Question: What is the filing due date as per the document?
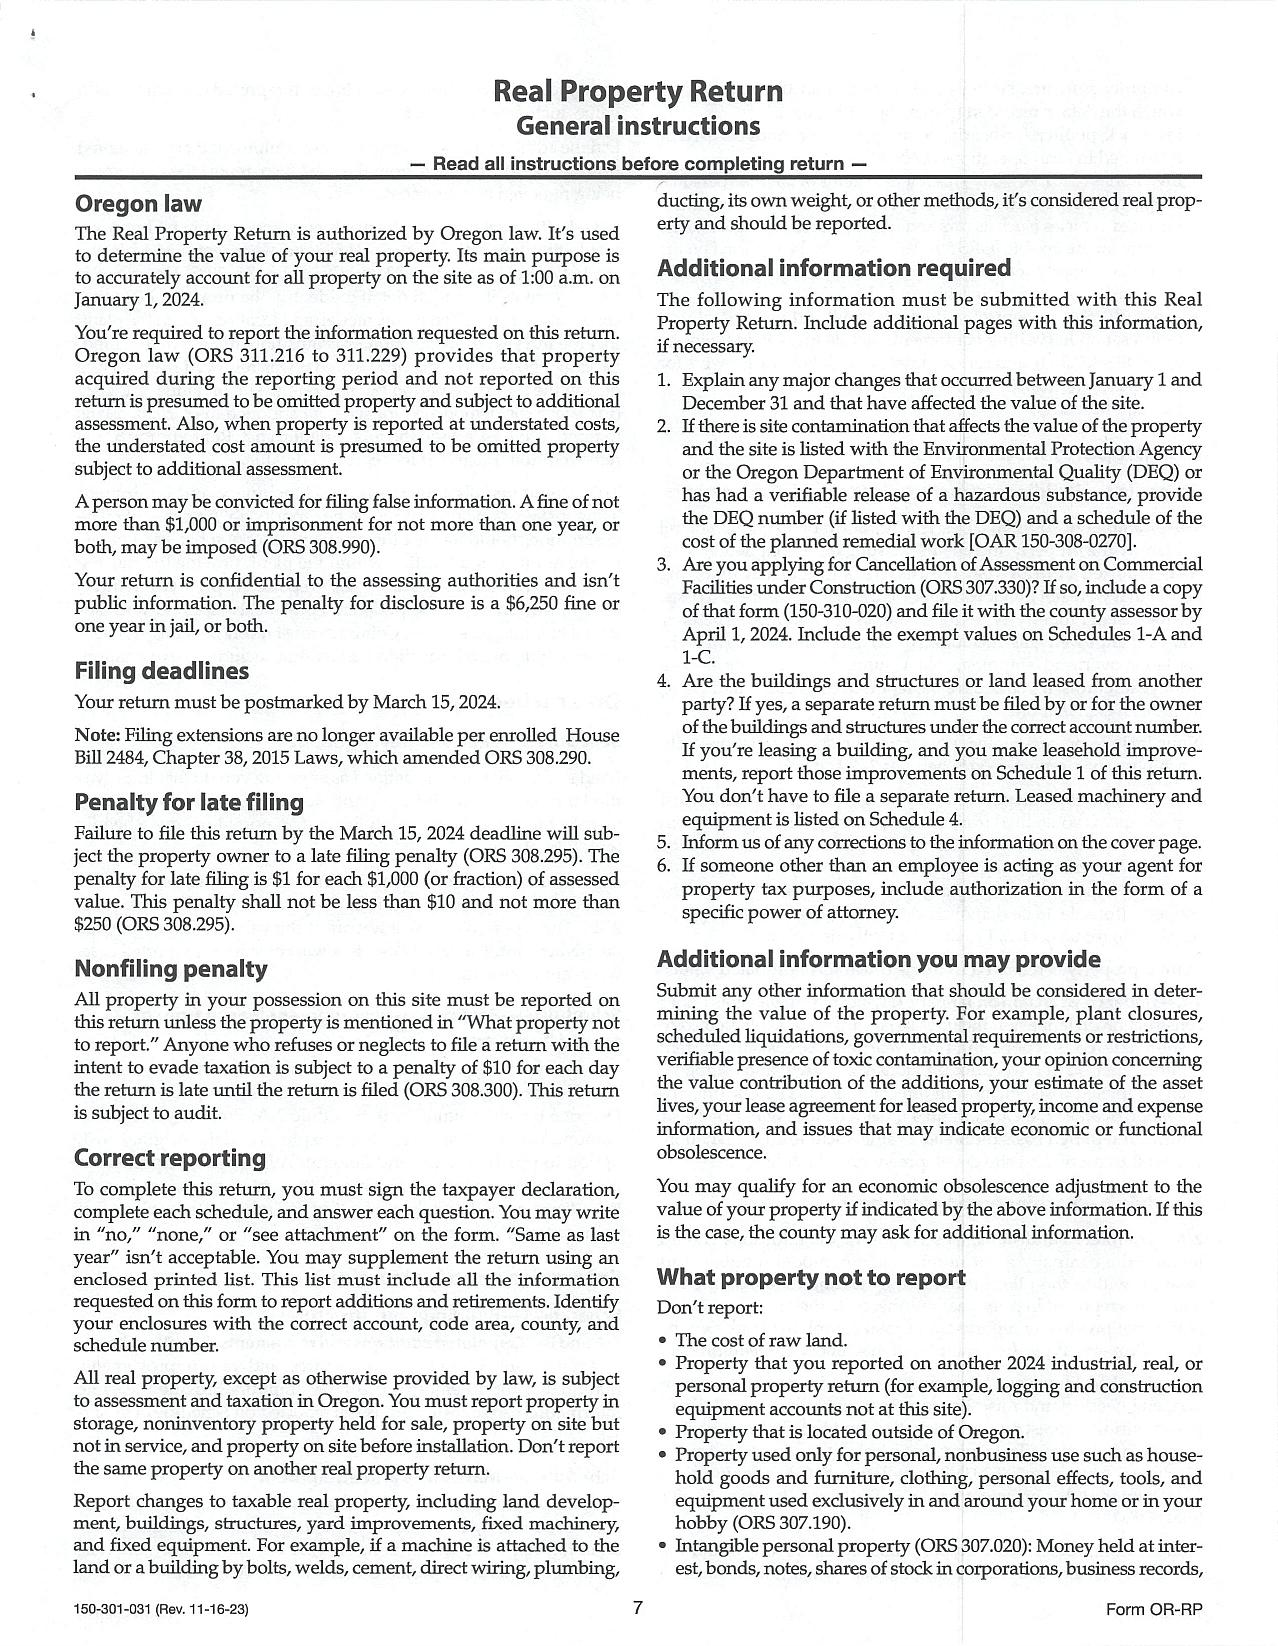
Answer: "15-Mar-24"